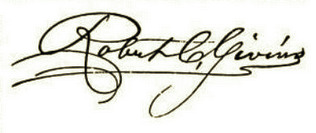
Signature of: robert c givins